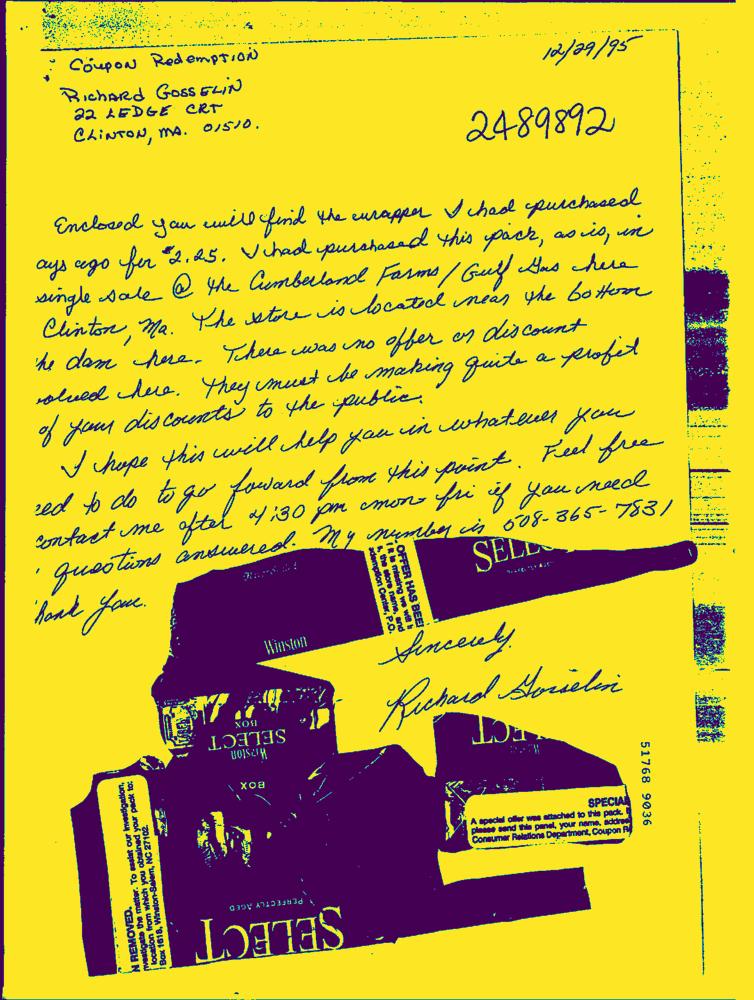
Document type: Hand-Written